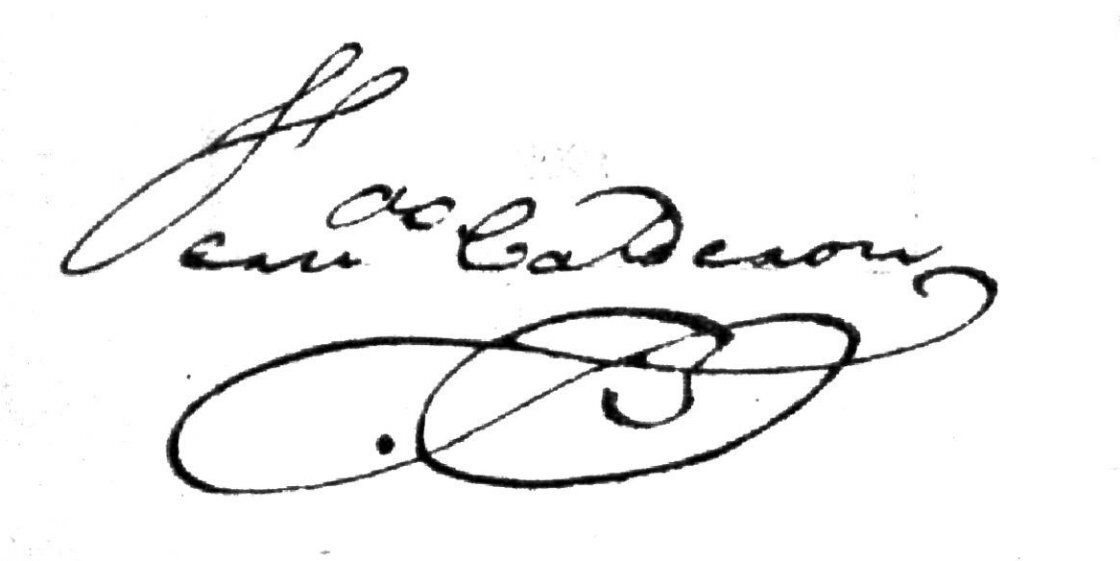
Signature of: fernando calderon